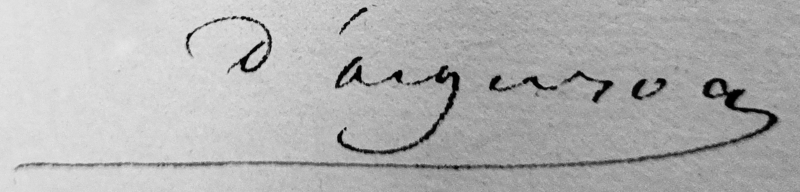
Signature of: marc rené de voyer de paulmy d argenson